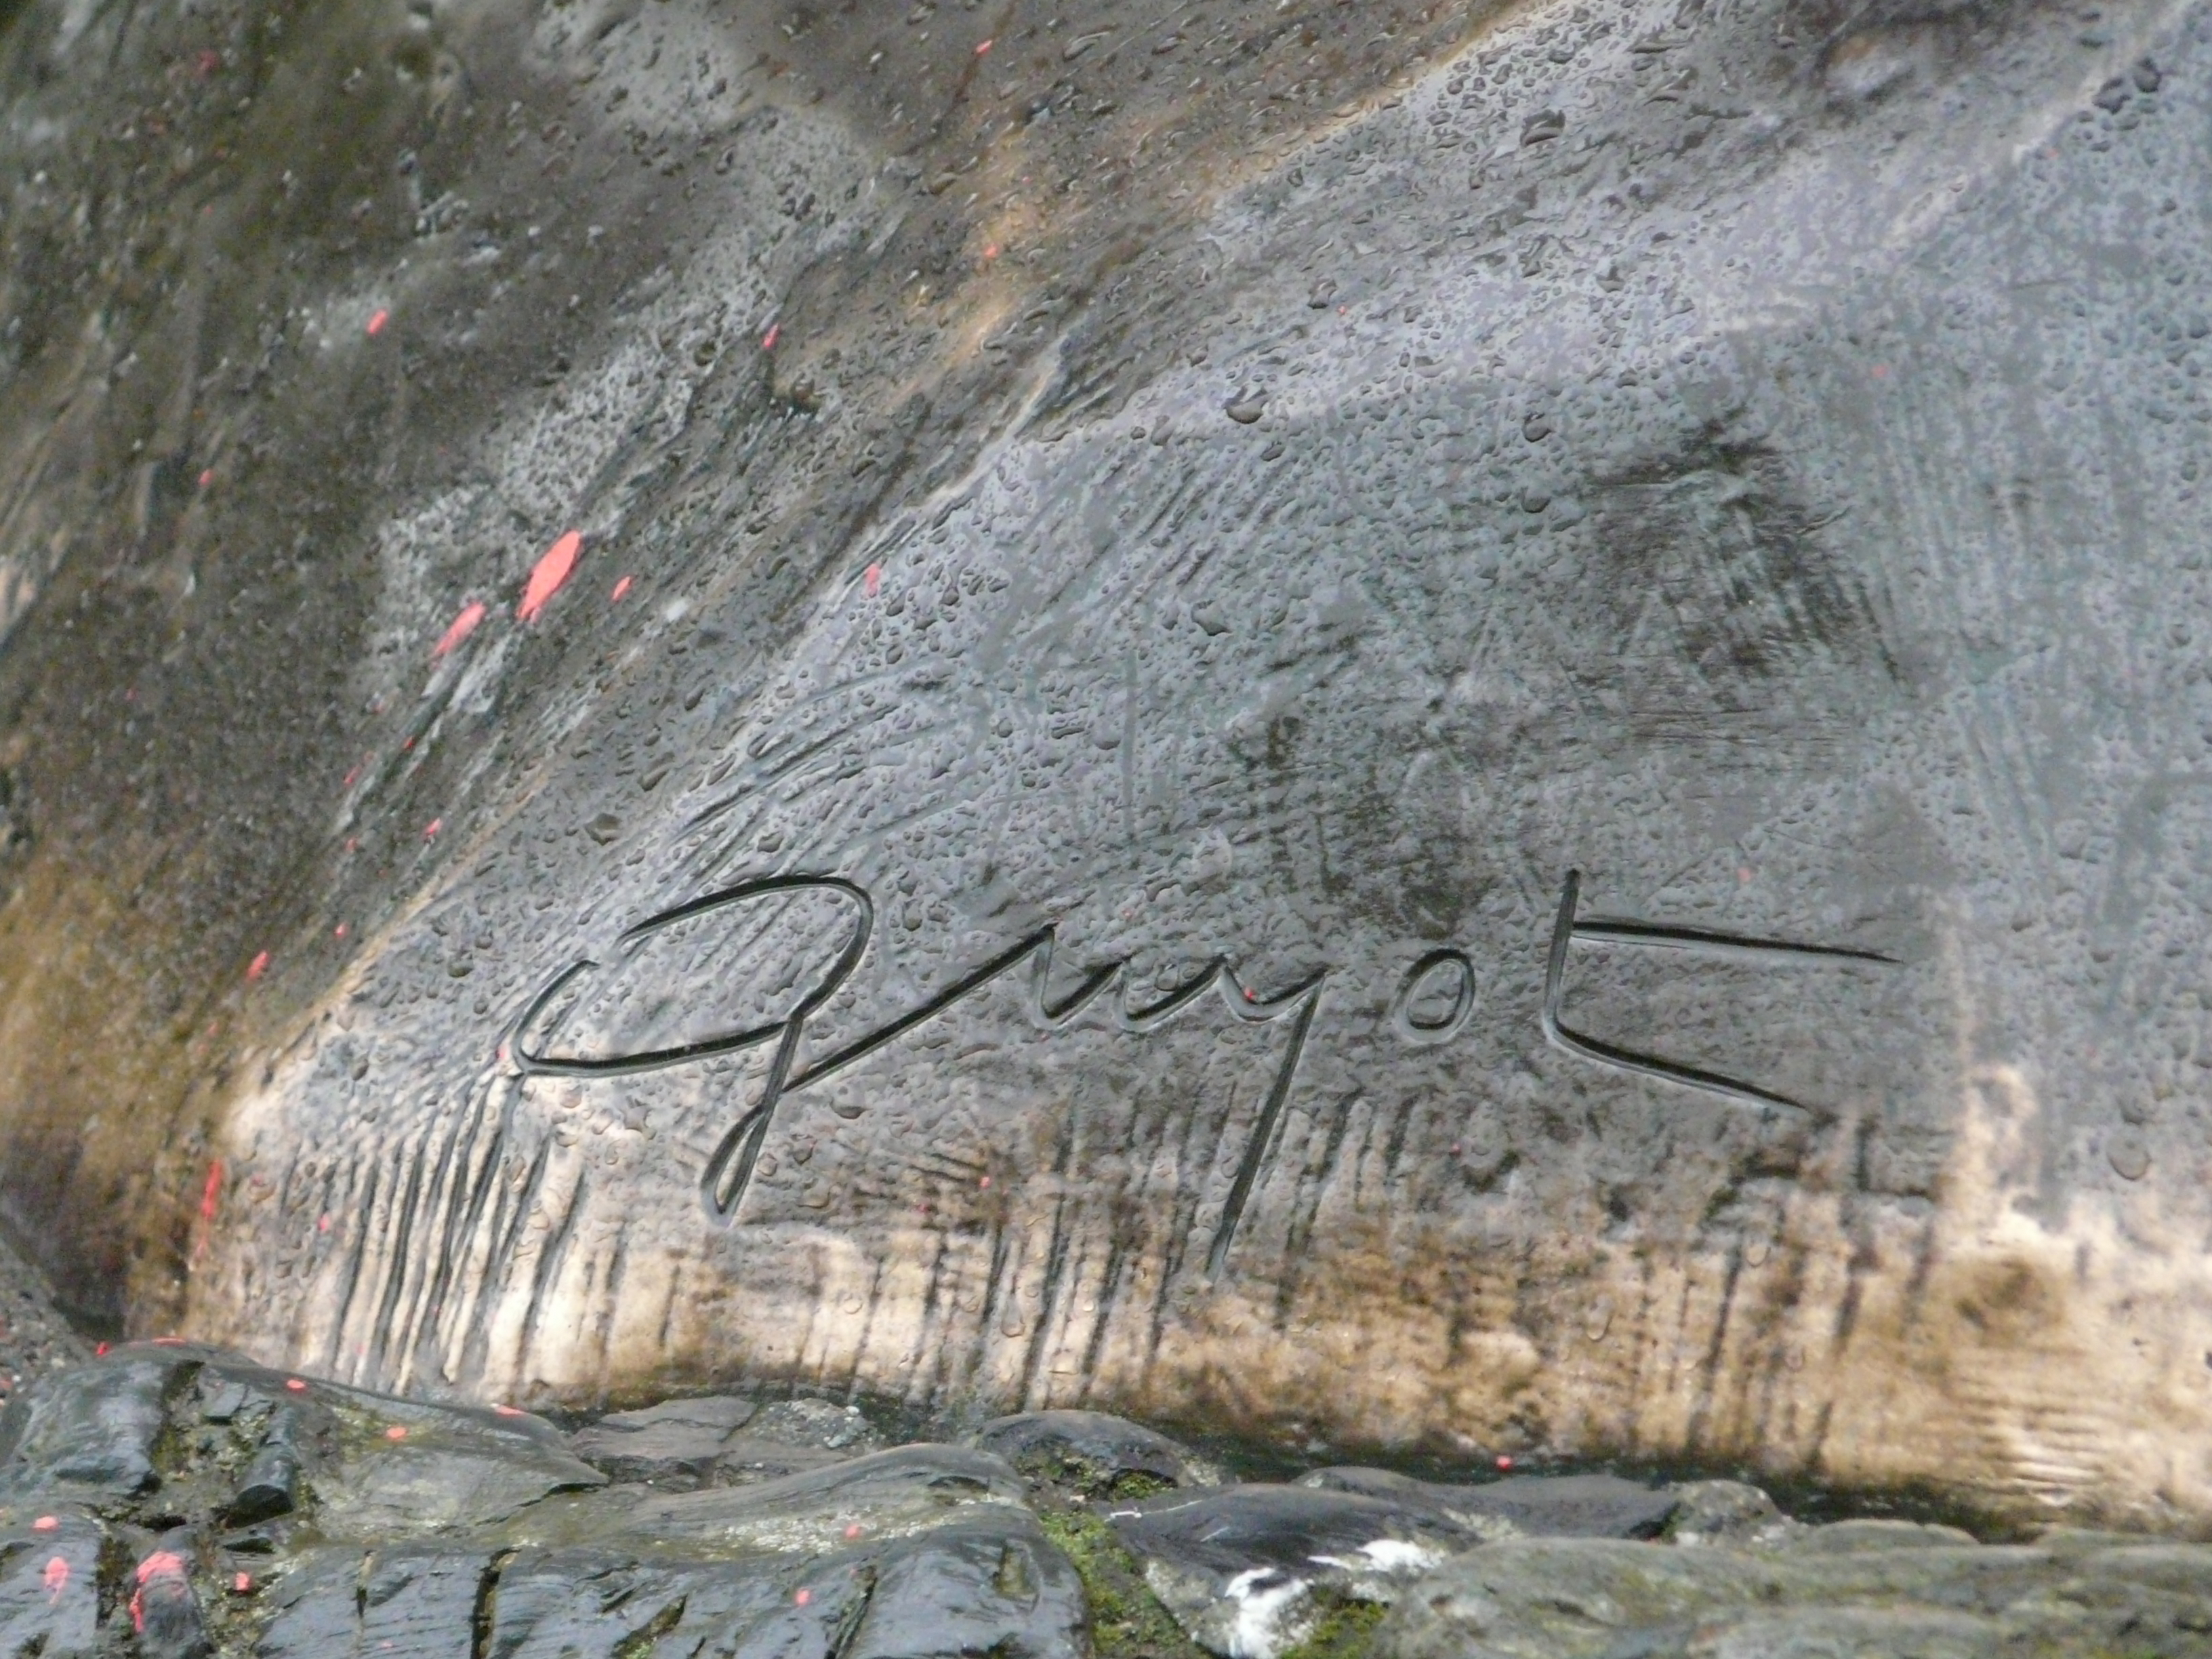
Signature of: georges lucien guyot